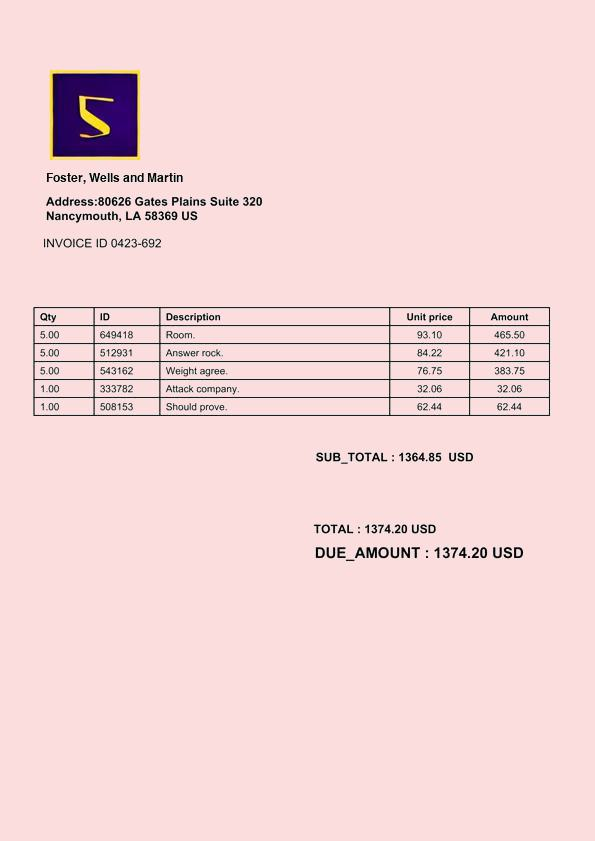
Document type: Invoice